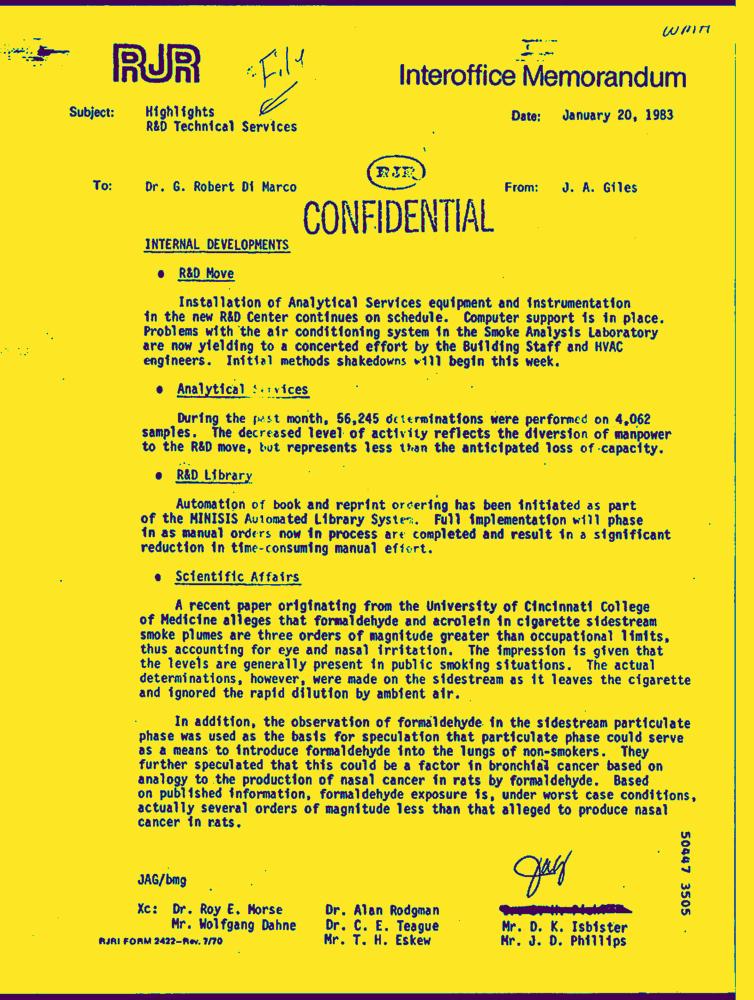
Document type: Letter-Doc